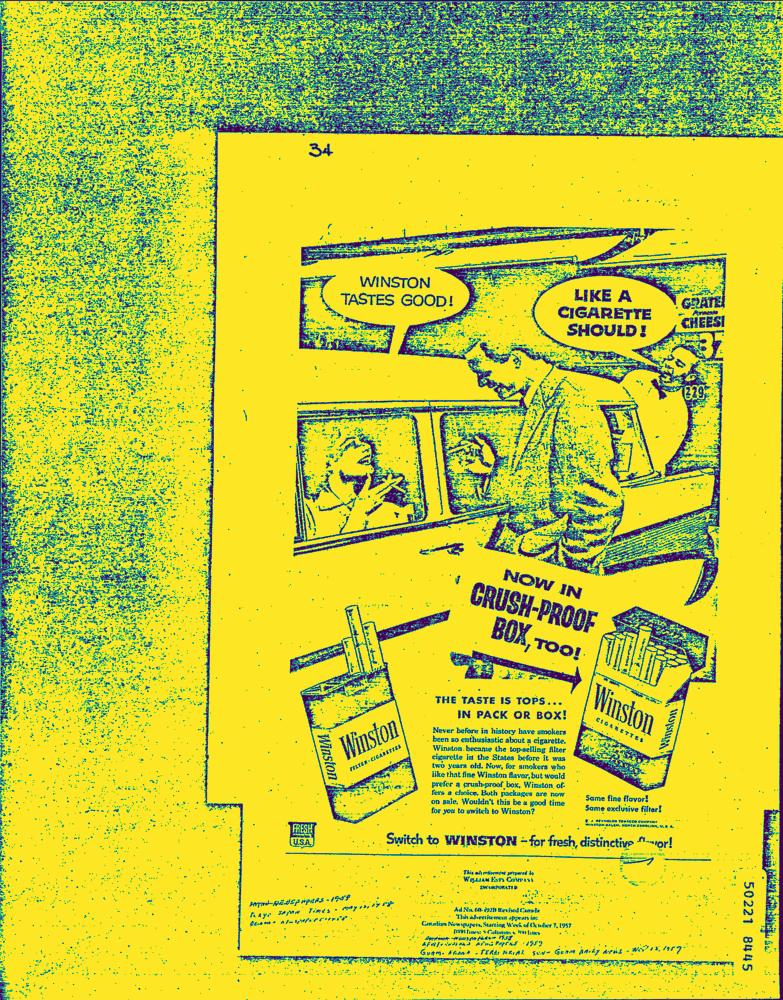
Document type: AD